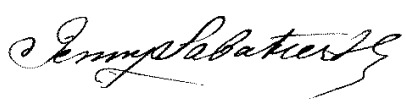
Signature of: jenny sabatier